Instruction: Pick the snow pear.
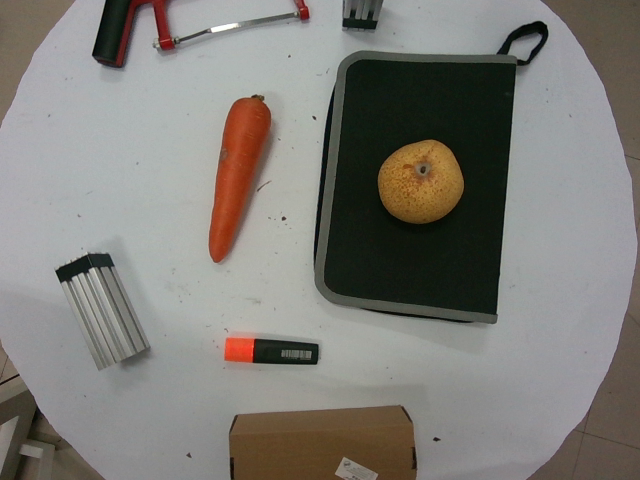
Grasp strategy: vertical